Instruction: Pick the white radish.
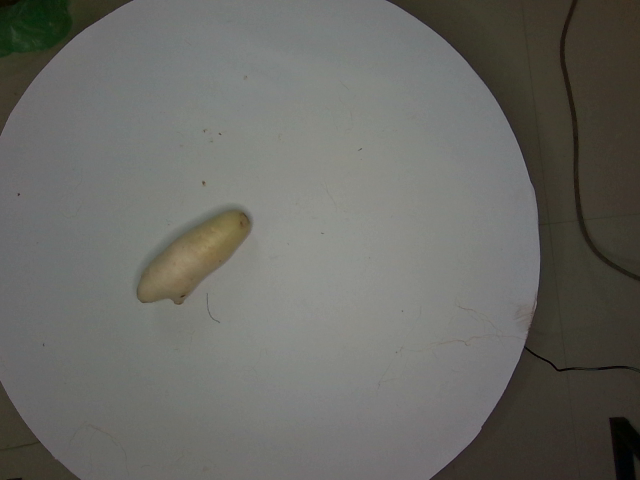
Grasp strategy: vertical